Identify and extract the amount in words, amount in numbers, payee name, cheque date, and bank name from the image.
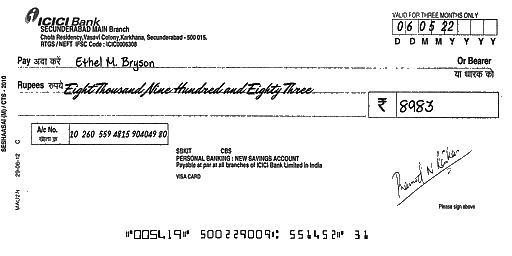
amt_in_words: Eight Thousand Nine Hundred and Eighty Three
amt_in_figures: 8983
payee_name: Ethel M. Bryson
bank_name: ICICI Bank
cheque_date: 06/05/22